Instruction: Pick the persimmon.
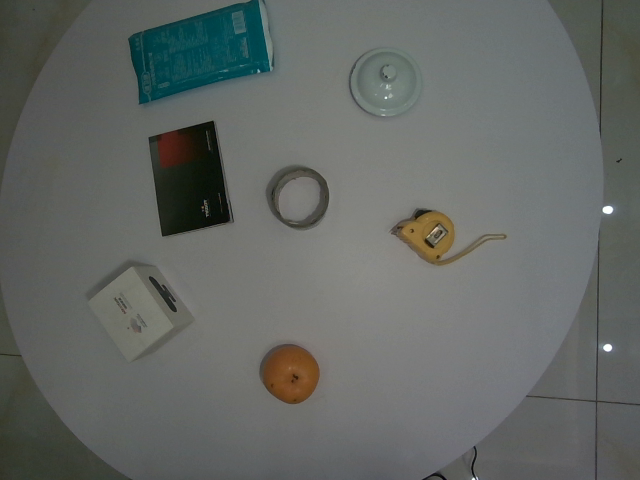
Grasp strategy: vertical